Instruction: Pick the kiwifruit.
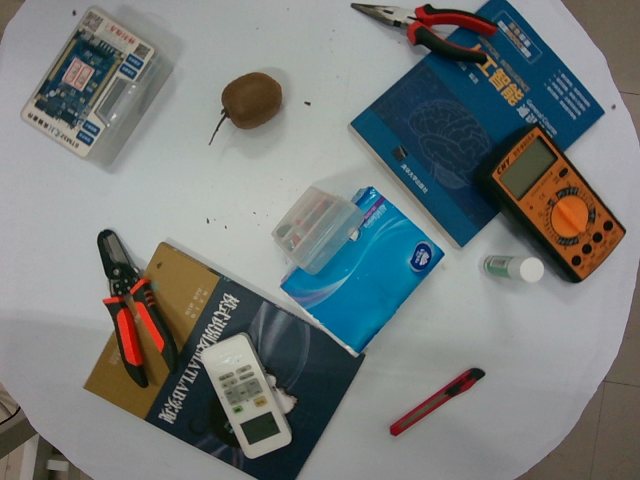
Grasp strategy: vertical